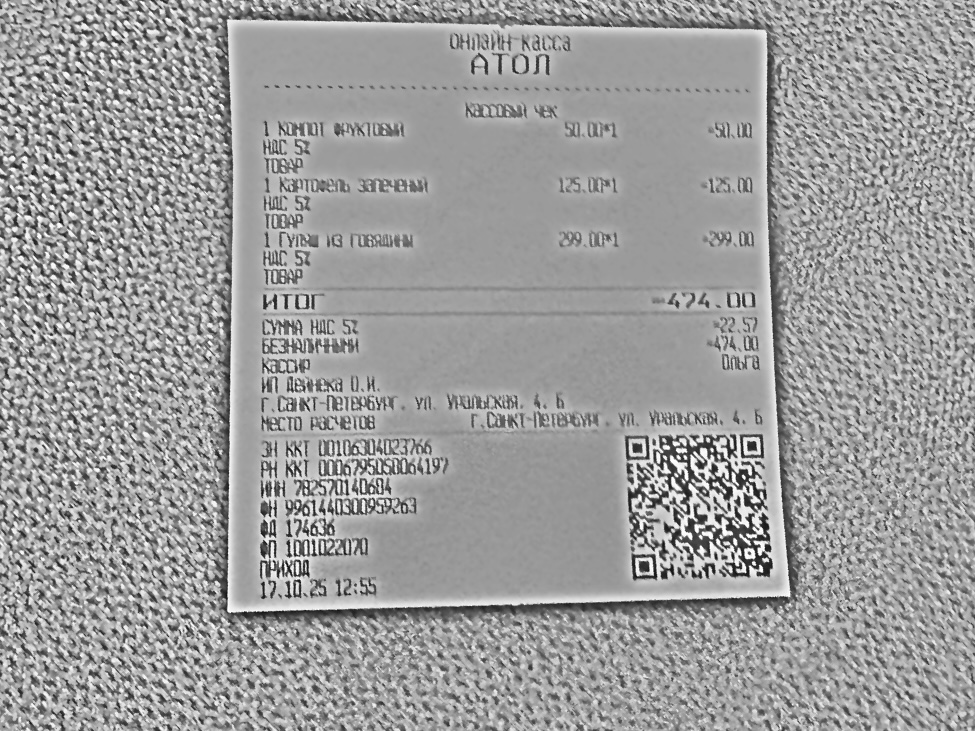
Продавец: ИП Дейнека О.И.
ИНН: 782570140684
Дата: 17.10.25
Товары: 1 Компот фруктовый; 1 Картофель запеченый; 1 Гуляш из говядины
Количество: 1; 1; 1
Цена: 50.00; 125.00; 299.00
Сумма: 50.00; 125.00; 299.00
Итого: 474.00